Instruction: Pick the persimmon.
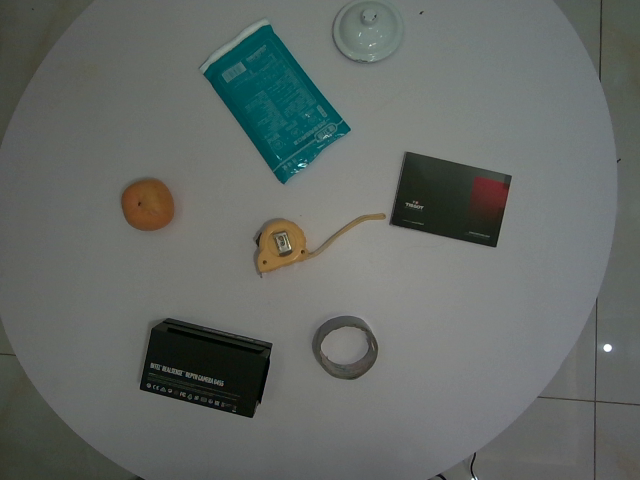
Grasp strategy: vertical